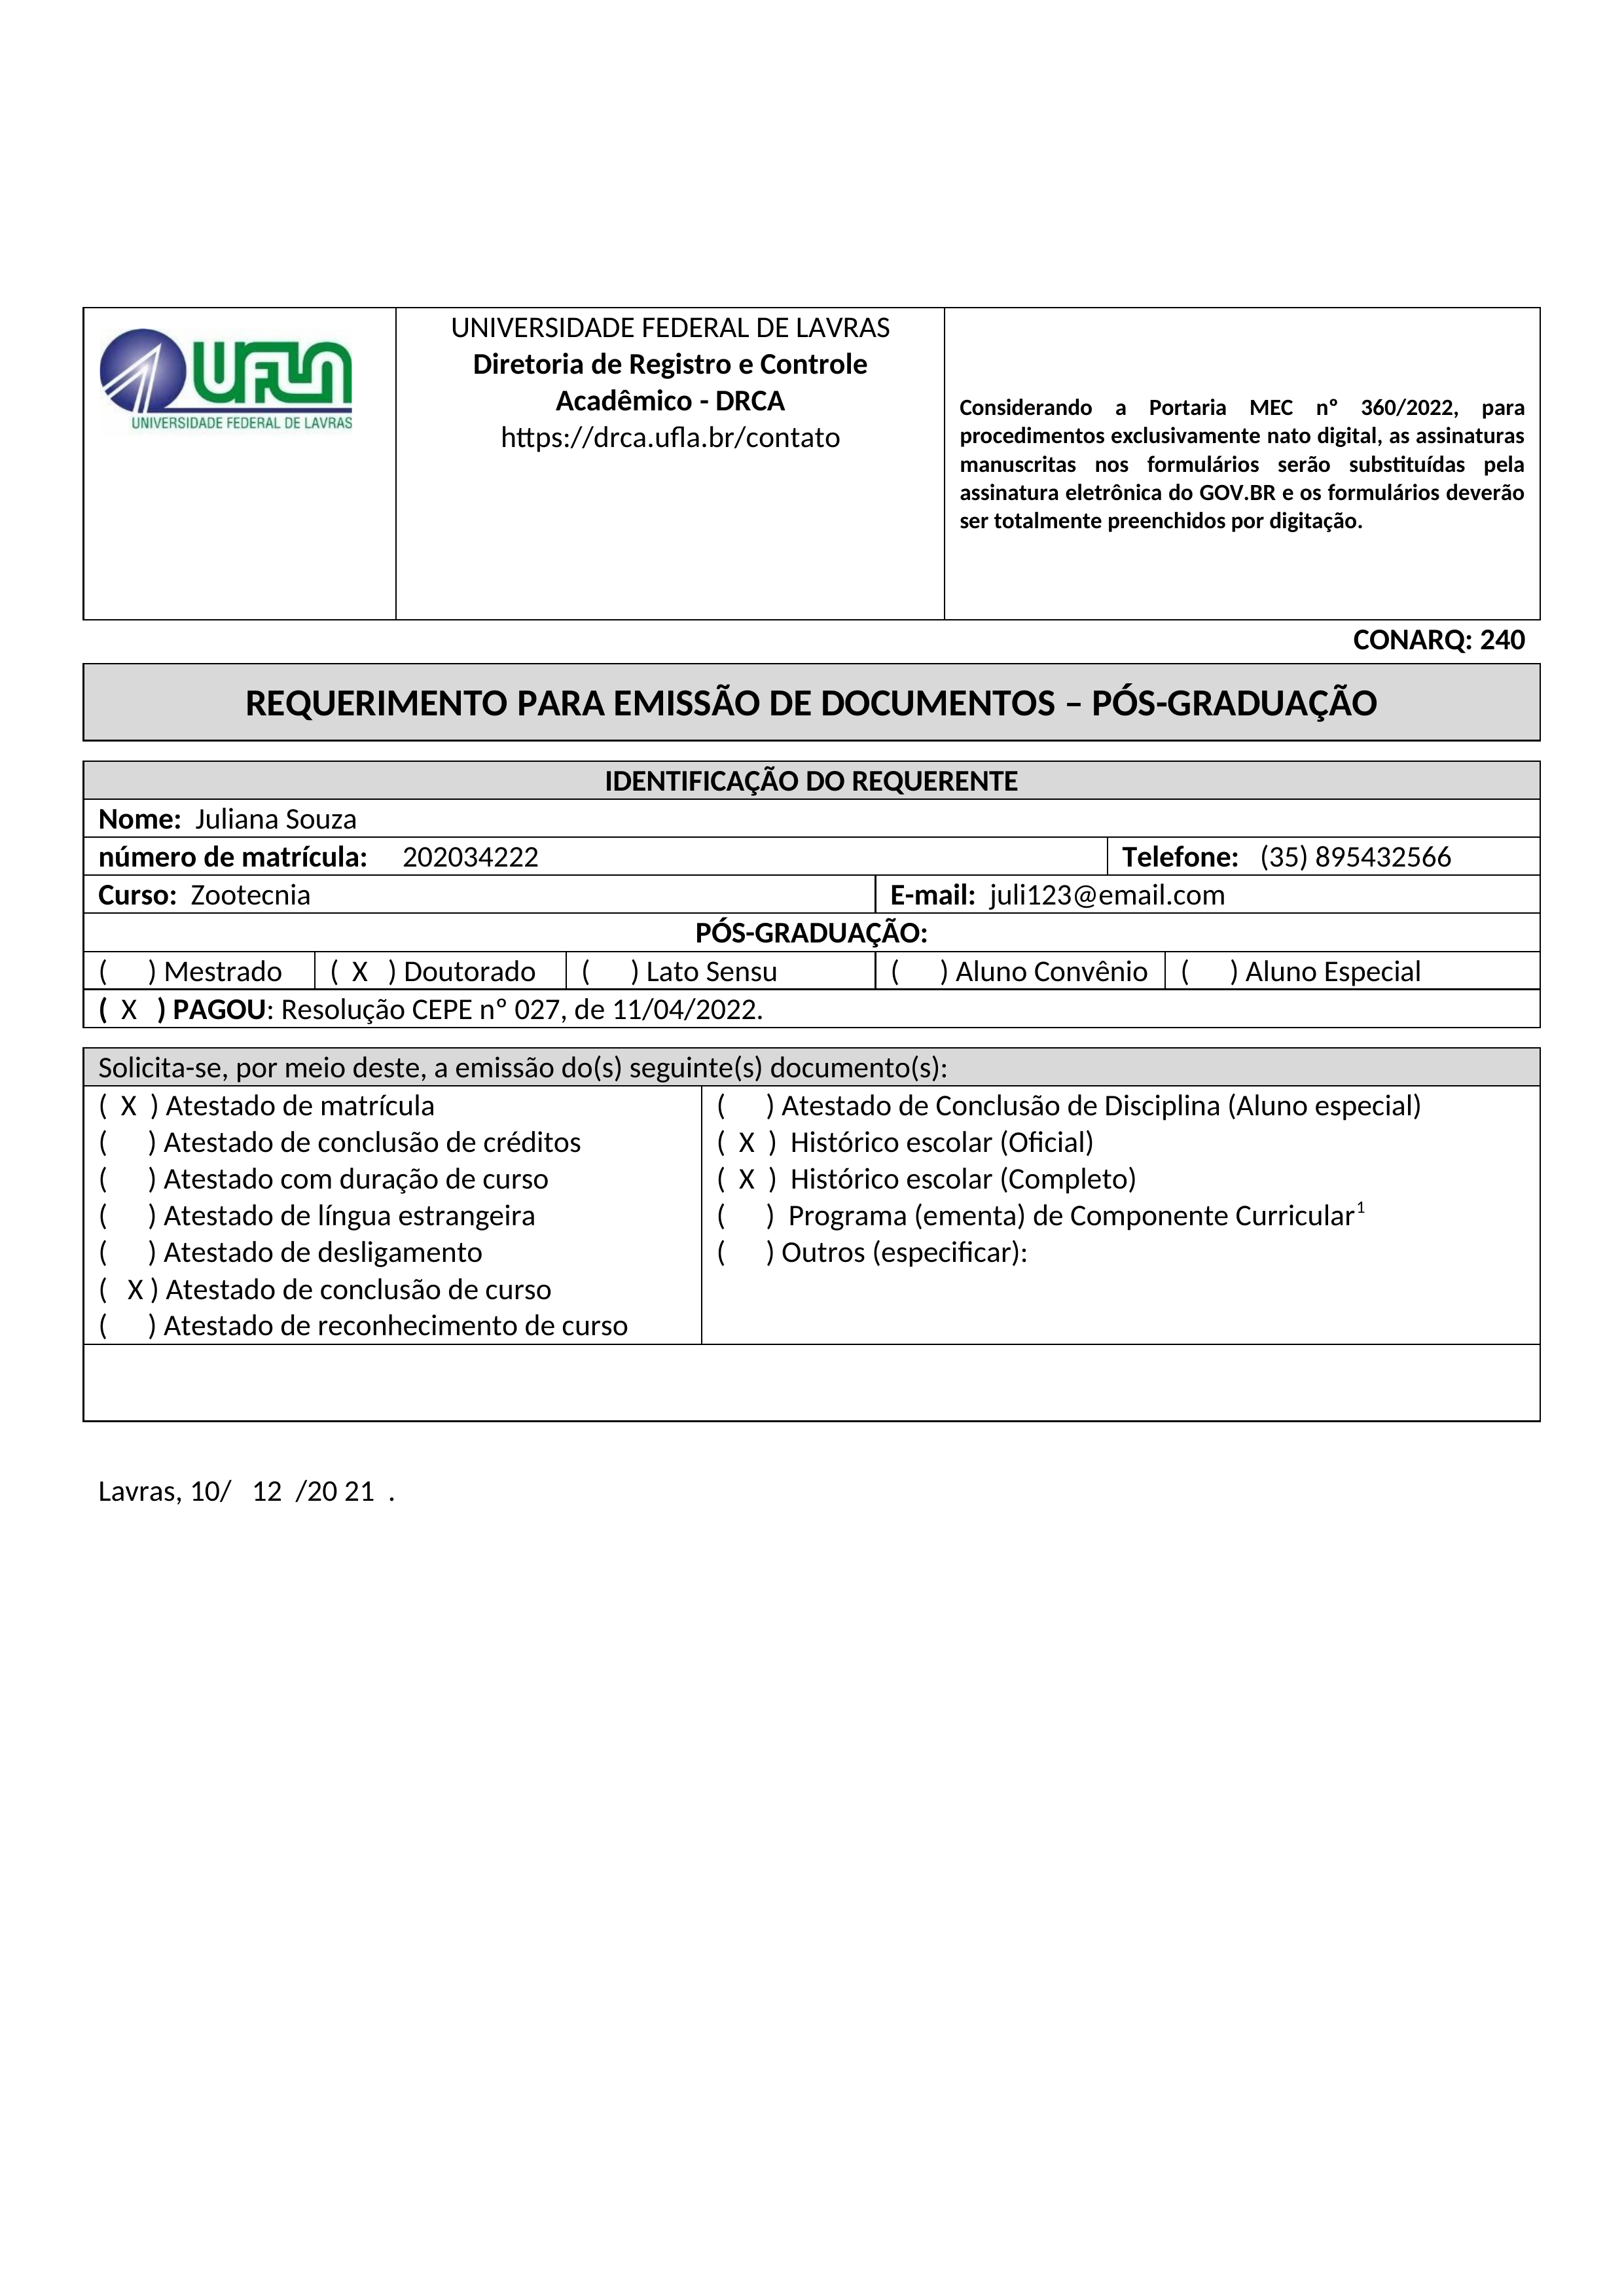
UNIVERSIDADE FEDERAL DE LAVRAS
UFLA
Diretoria de Registro e Controle Acadêmico - DRCA
Considerando a Portaria MEC nº 360/2022, para procedimentos exclusivamente nato digital, as assinaturas manuscritas nos formulários serão substituídas pela assinatura eletrônica do GOV.BR e os formulários deverão ser totalmente preenchidos por digitação.
UNIVERSIDADE FEDERAL DE LAVRAS
https://drca.ufla.br/contato
CONARQ: 240
REQUERIMENTO PARA EMISSÃO DE DOCUMENTOS - PÓS-GRADUAÇÃO
IDENTIFICAÇÃO DO REQUERENTE
Nome:
Juliana Souza
número de matrícula:
202034222
Telefone:
(35) 895432566
E-mail:
juli123@email.com
Curso:
Zootecnia
PÓS-GRADUAÇÃO:
( )Mestrado
( ) Lato Sensu
( ) Aluno Convênio
( ) Aluno Especial
Doutorado
(X)
PAGOU: Resolução CEPE nº 027, de 11/04/2022.
(X)
Solicita-se, por meio deste, a emissão do(s) seguinte(s) documento(s):
( ) Atestado de Conclusão de Disciplina (Aluno especial)
Atestado de matrícula
(X)
( ) Atestado de conclusão de créditos
Histórico escolar (Oficial)
(X)
(  ) Atestado com duração de curso
Histórico escolar (Completo)
(X)
( ) Atestado de língua estrangeira
( ) Programa (ementa) de Componente Curricular
( ) Atestado de desligamento
() Outros (especificar):
Atestado de conclusão de curso
(X)
(  ) Atestado de reconhecimento de curso
Lavras, 10/12/2021.